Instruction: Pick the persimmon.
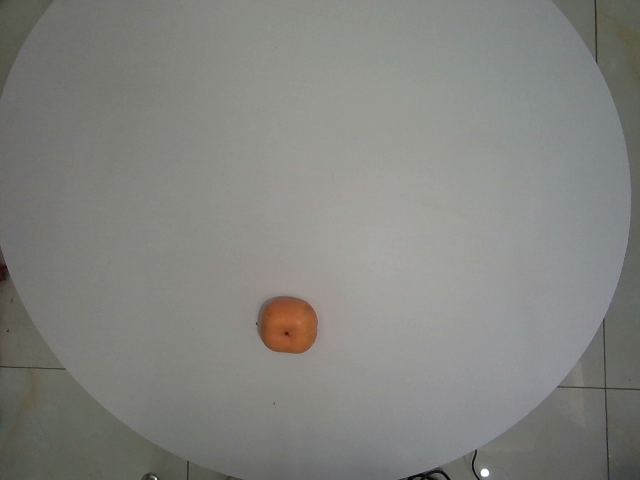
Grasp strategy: vertical